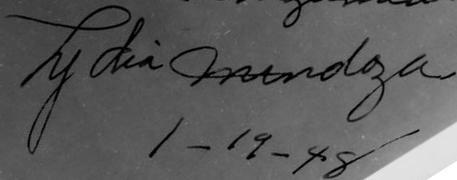
Signature of: lydia mendoza